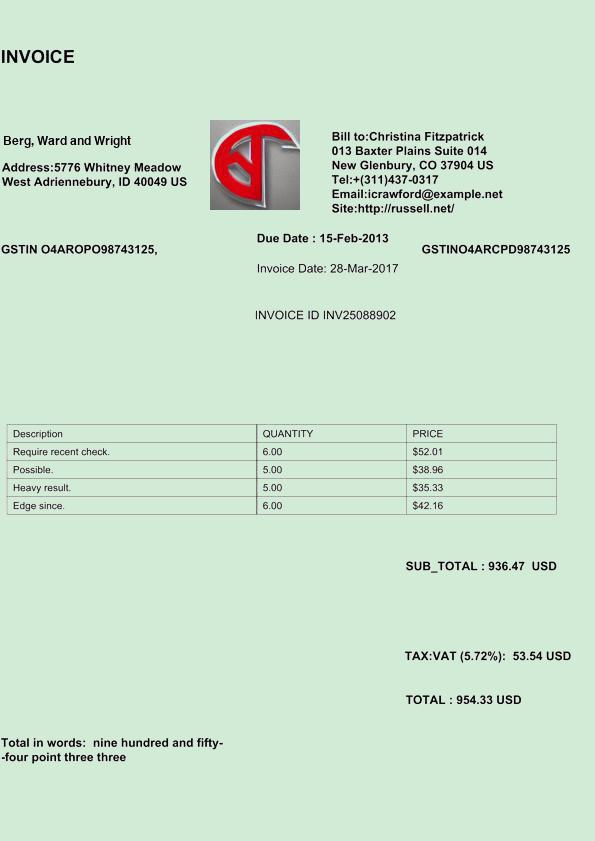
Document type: Invoice